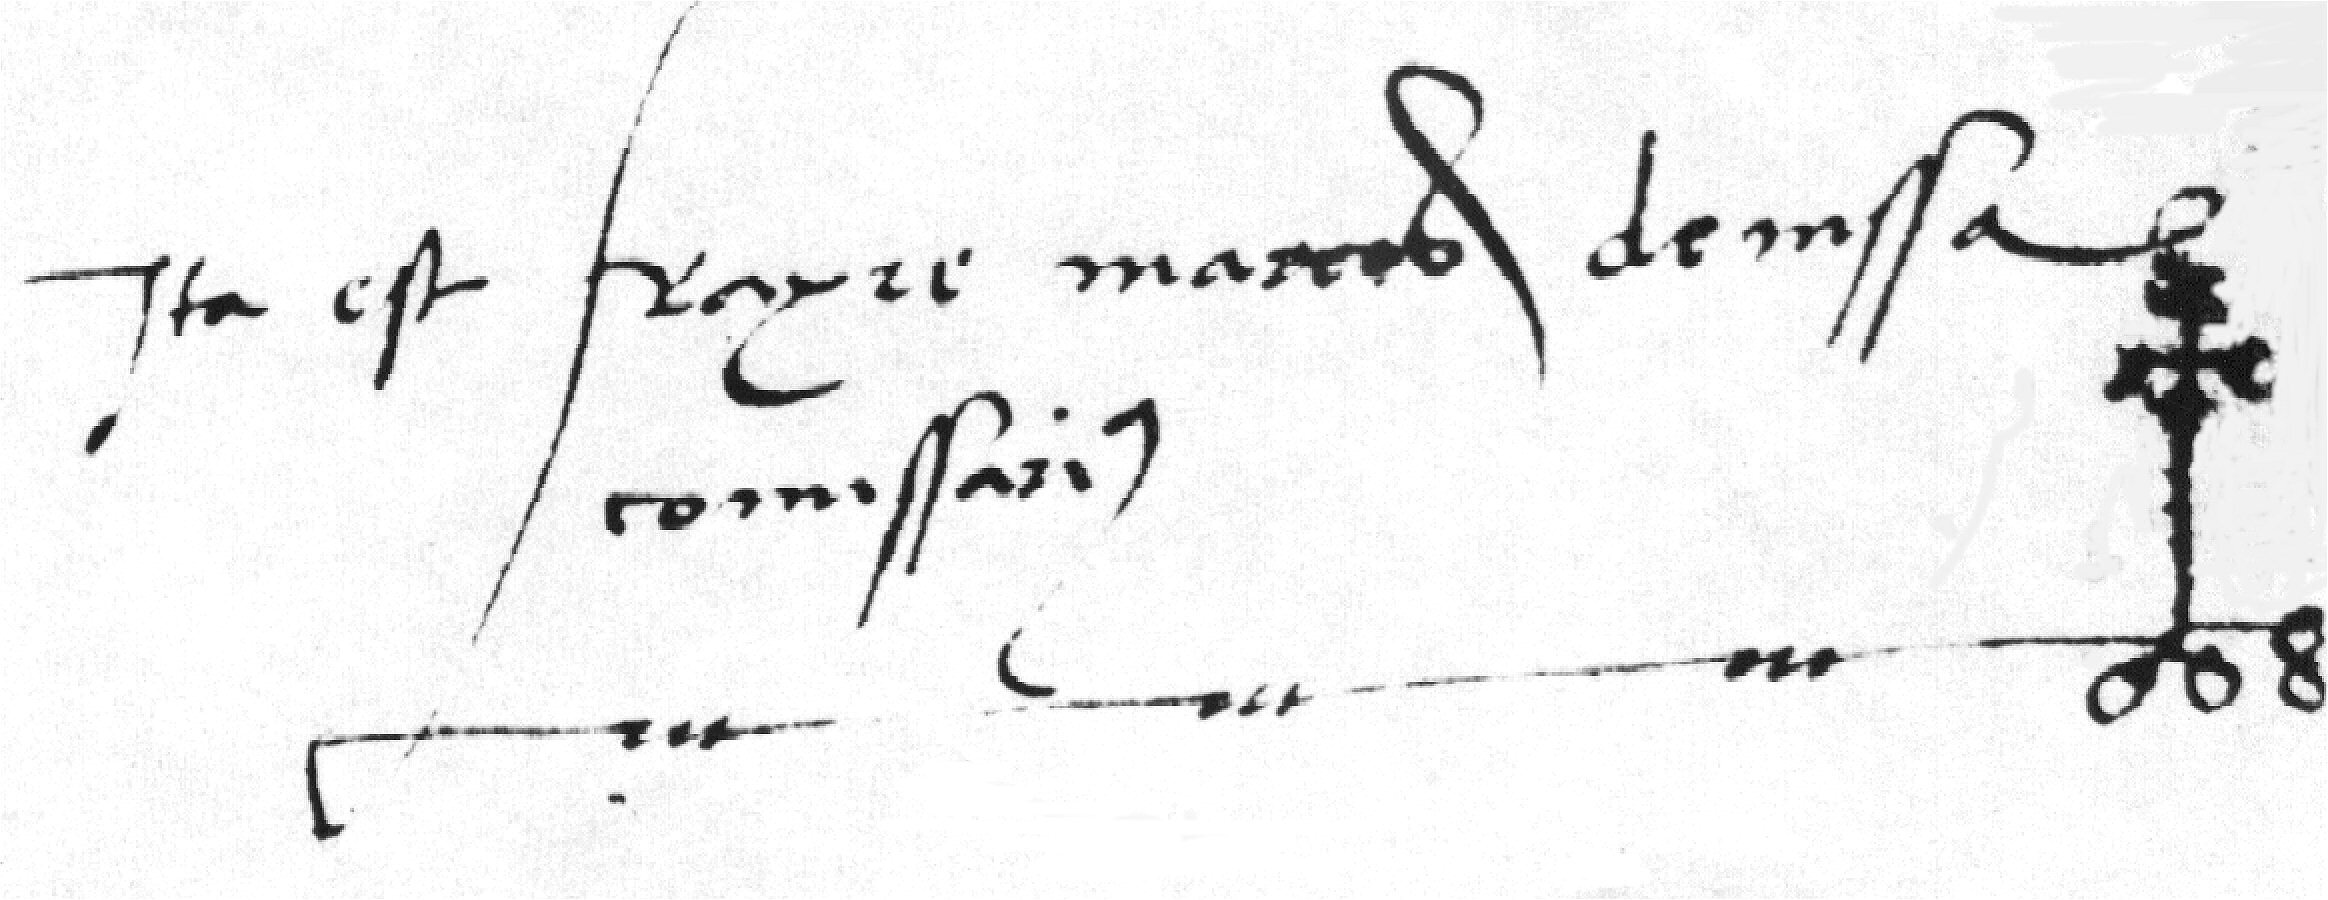
Signature of: marcos de niza